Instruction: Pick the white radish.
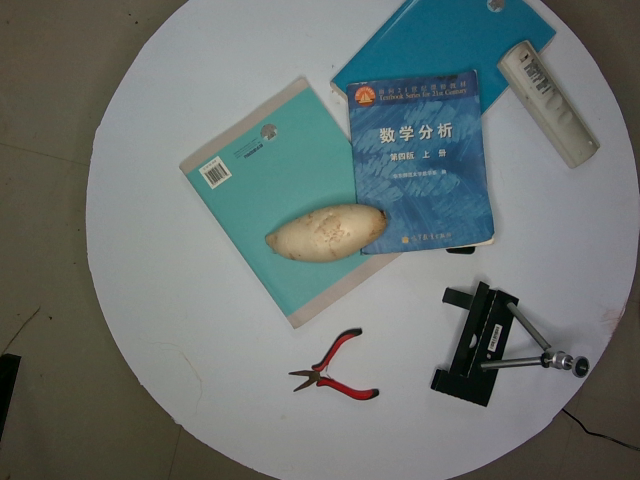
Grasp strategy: vertical